Question: What tax district, tax-rate area, or tax area code is specified in the document?
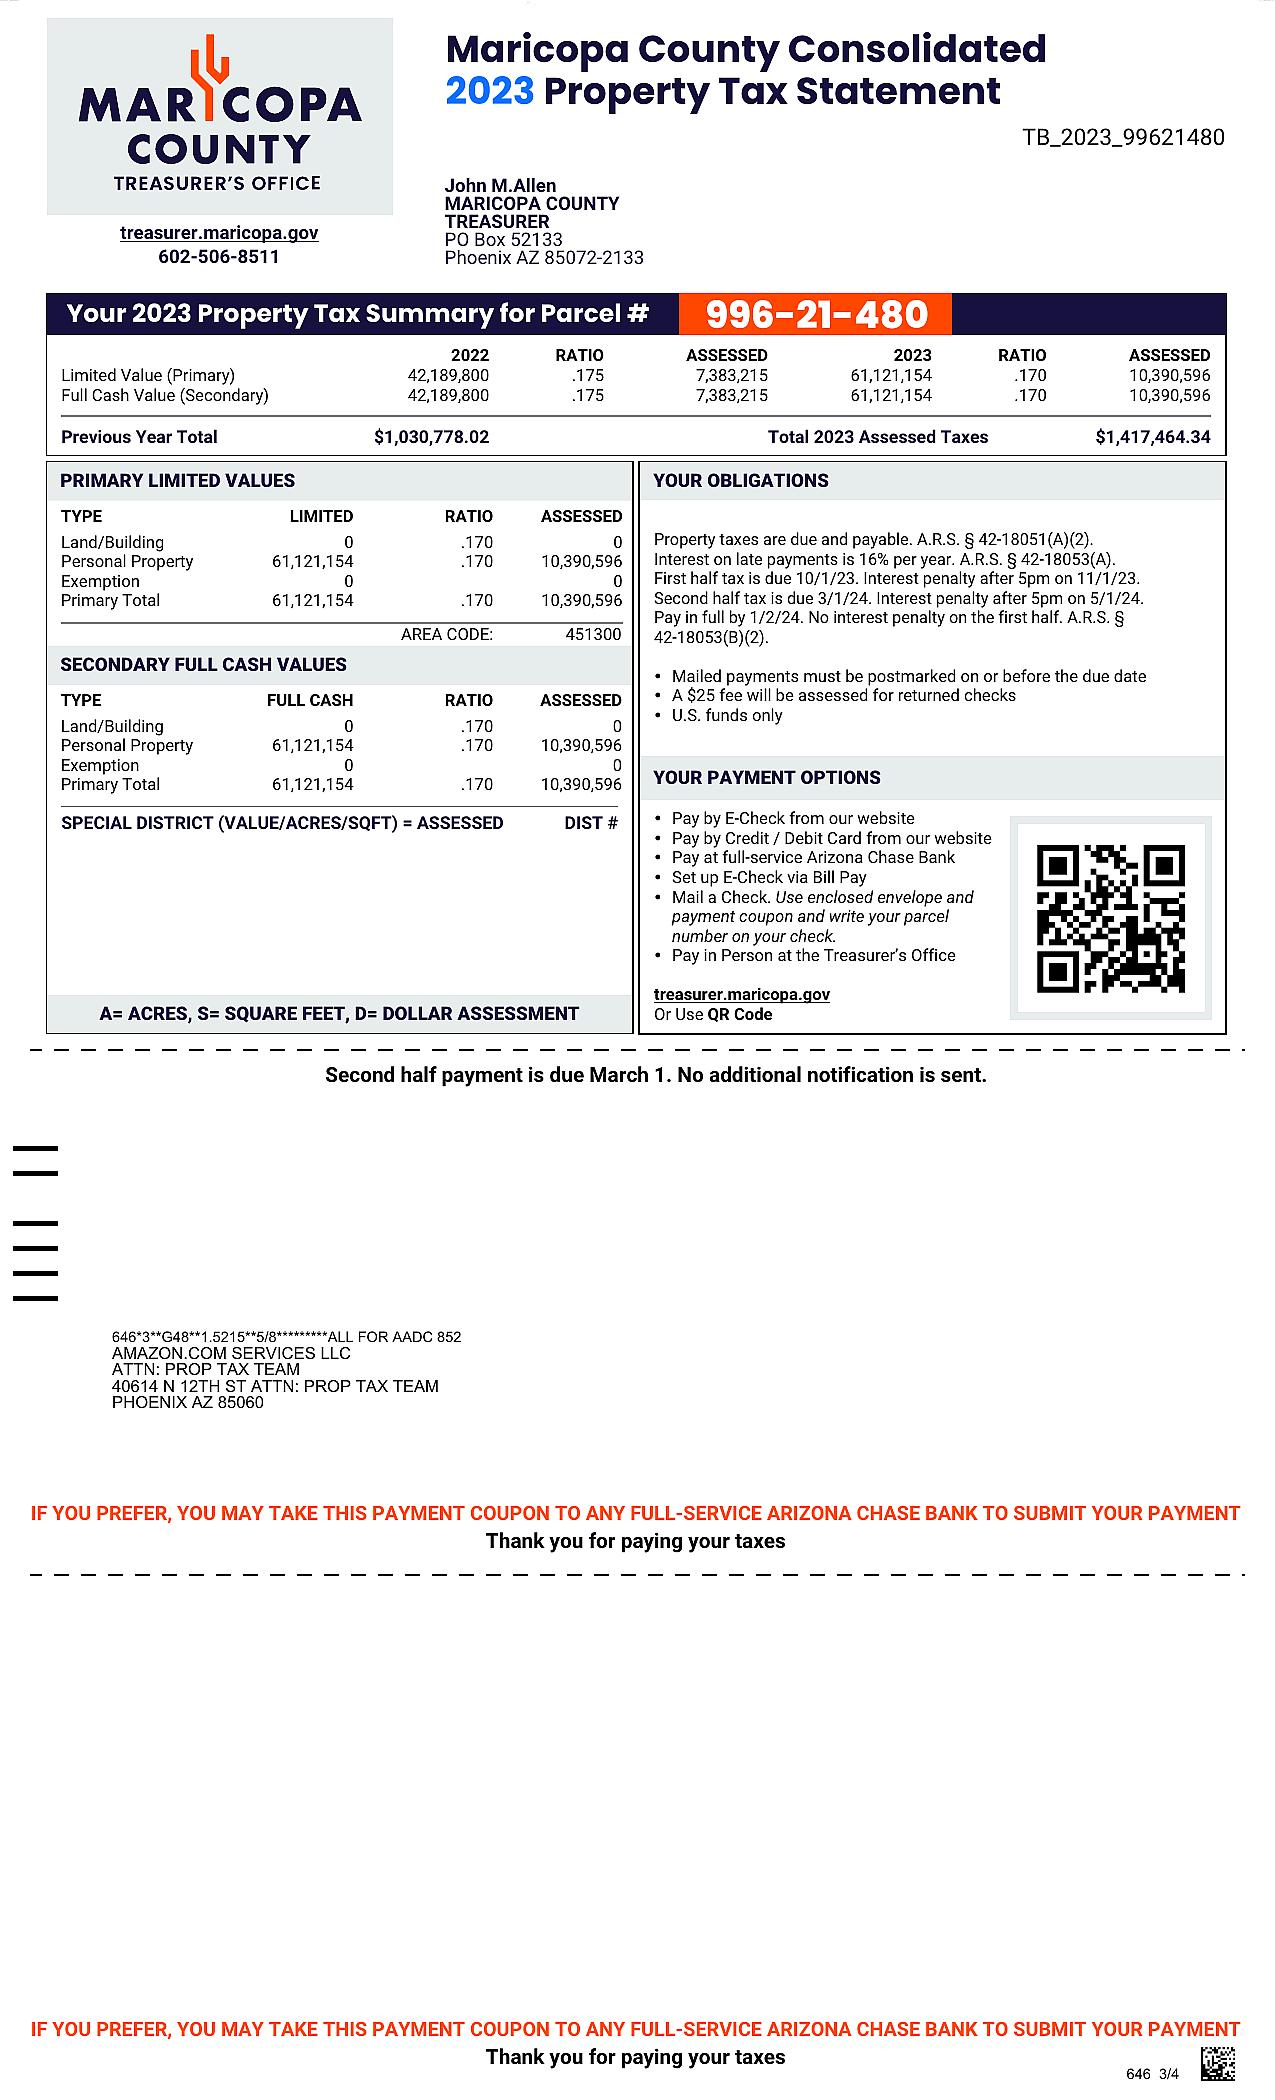
Answer: "451300"